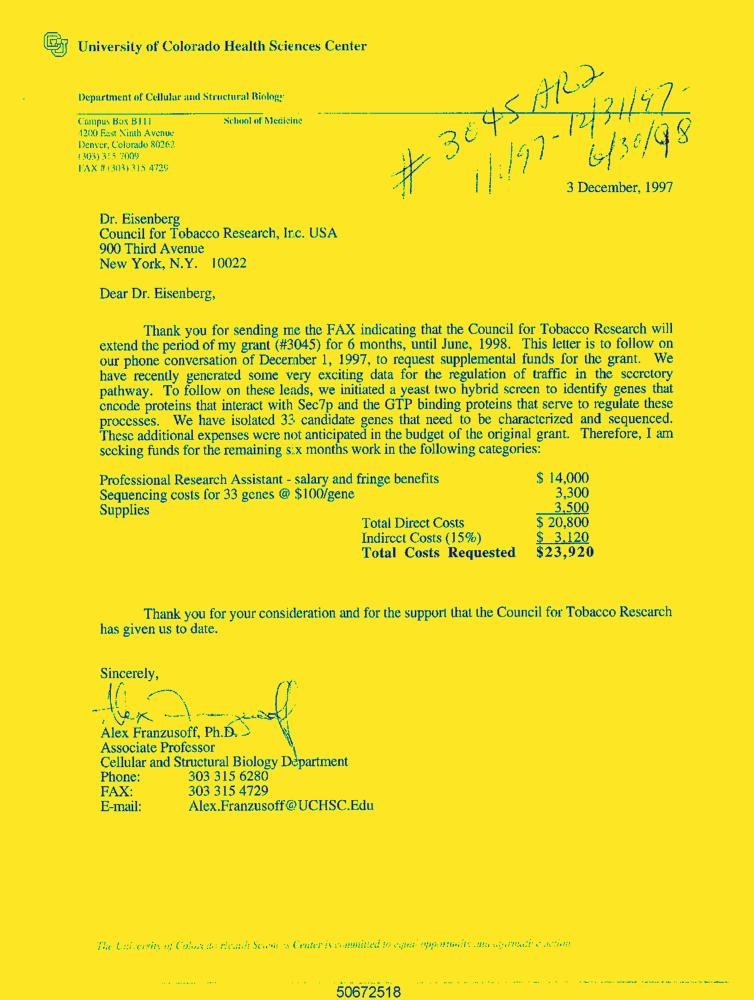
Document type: Letter-Doc